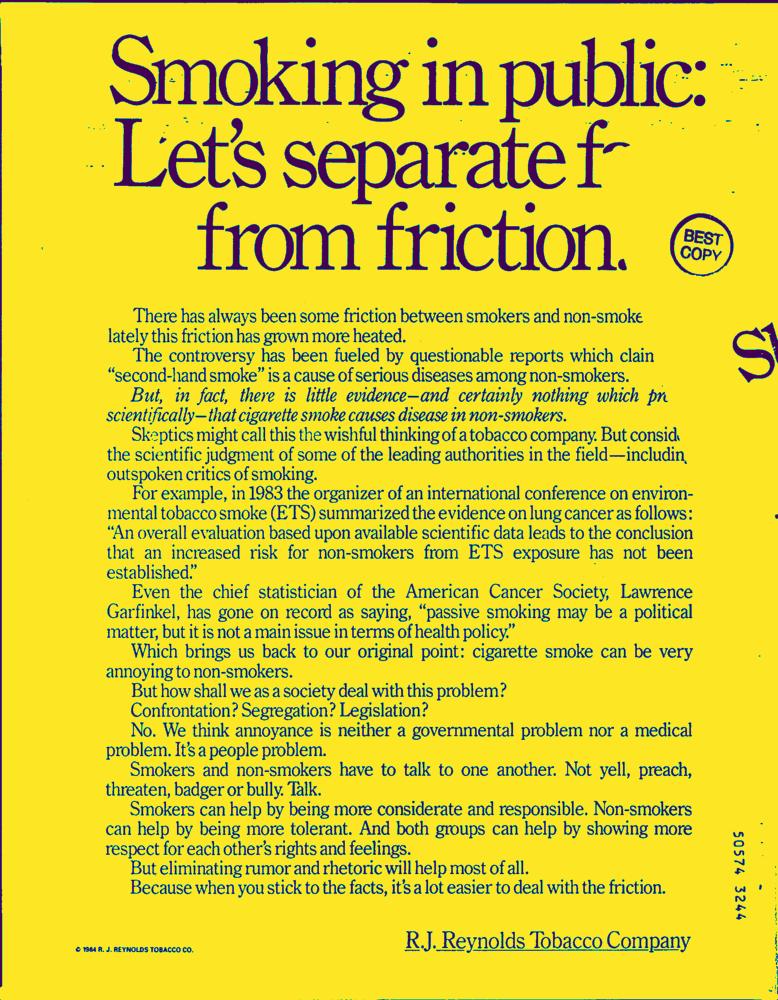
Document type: AD